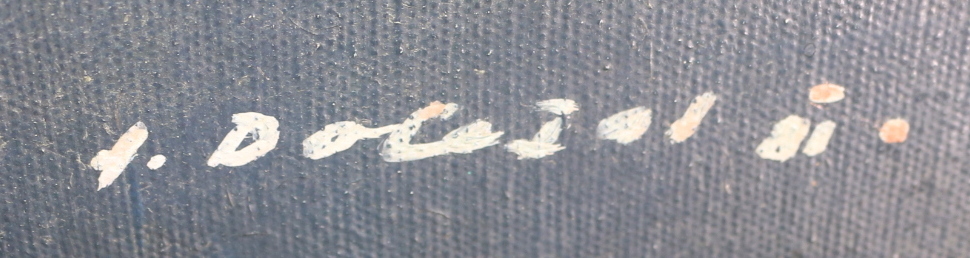
Signature of: františek doležal